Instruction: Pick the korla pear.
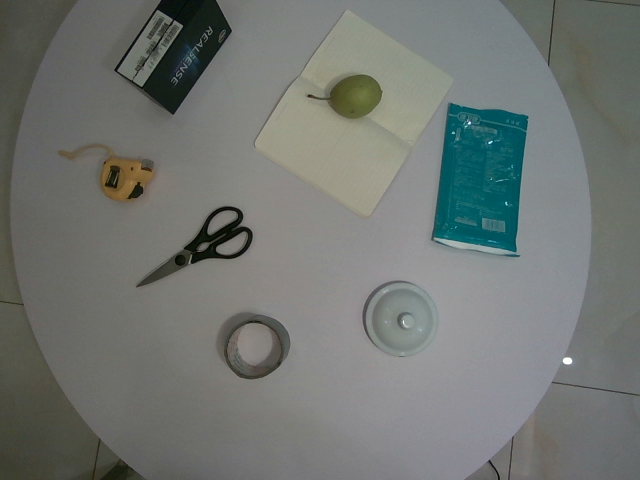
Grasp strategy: vertical